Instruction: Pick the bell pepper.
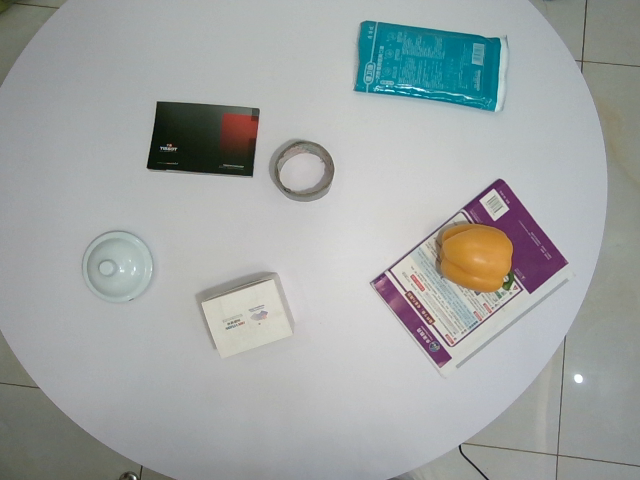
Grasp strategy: vertical